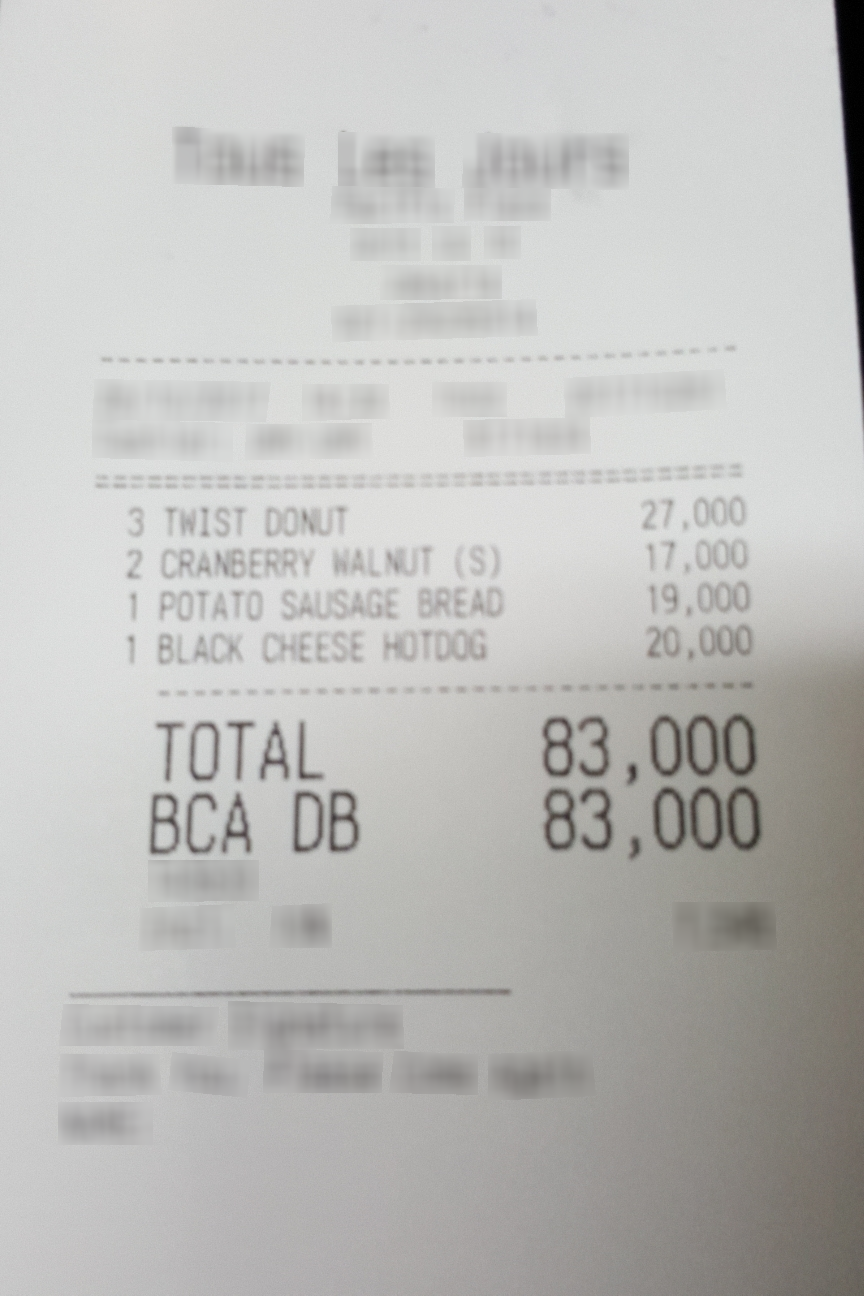
Number of items: 4
Total: 83,000
OCR text regions:
text: TOTAL
text: 83,000
text: BCA
text: DB
text: 83,000
text: 3
text: TWIST
text: DONUT
text: 27,000
text: 2
text: CRANBERRY
text: WALNUT
text: (S)
text: 17,000
text: 1
text: POTATO
text: SAUSAGE
text: BREAD
text: 19,000
text: 1
text: BLACK
text: CHEESE
text: HOTDOG
text: 20,000